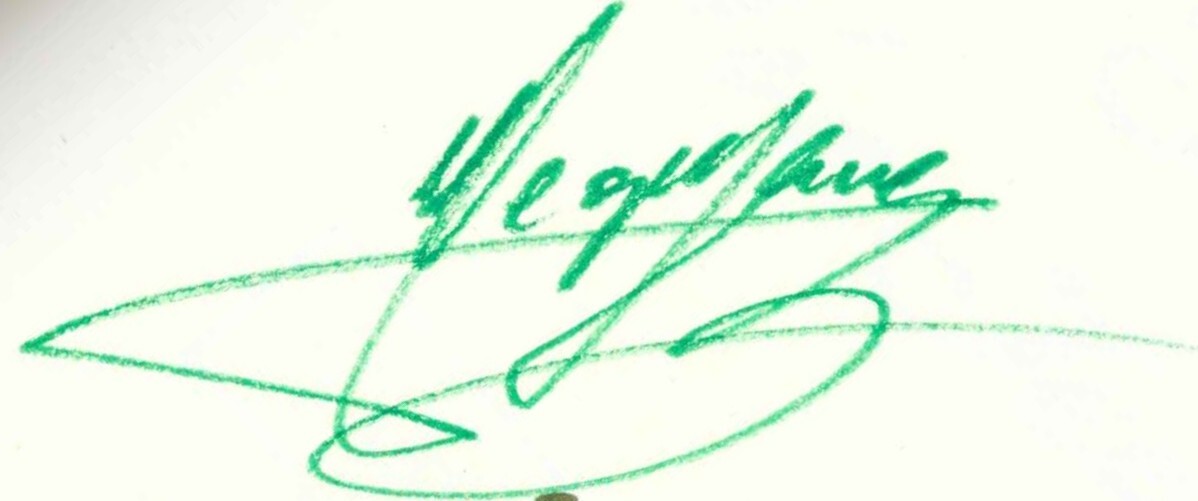
Signature of: george lang